Question: What jurisdiction, city, or county is the document associated with?
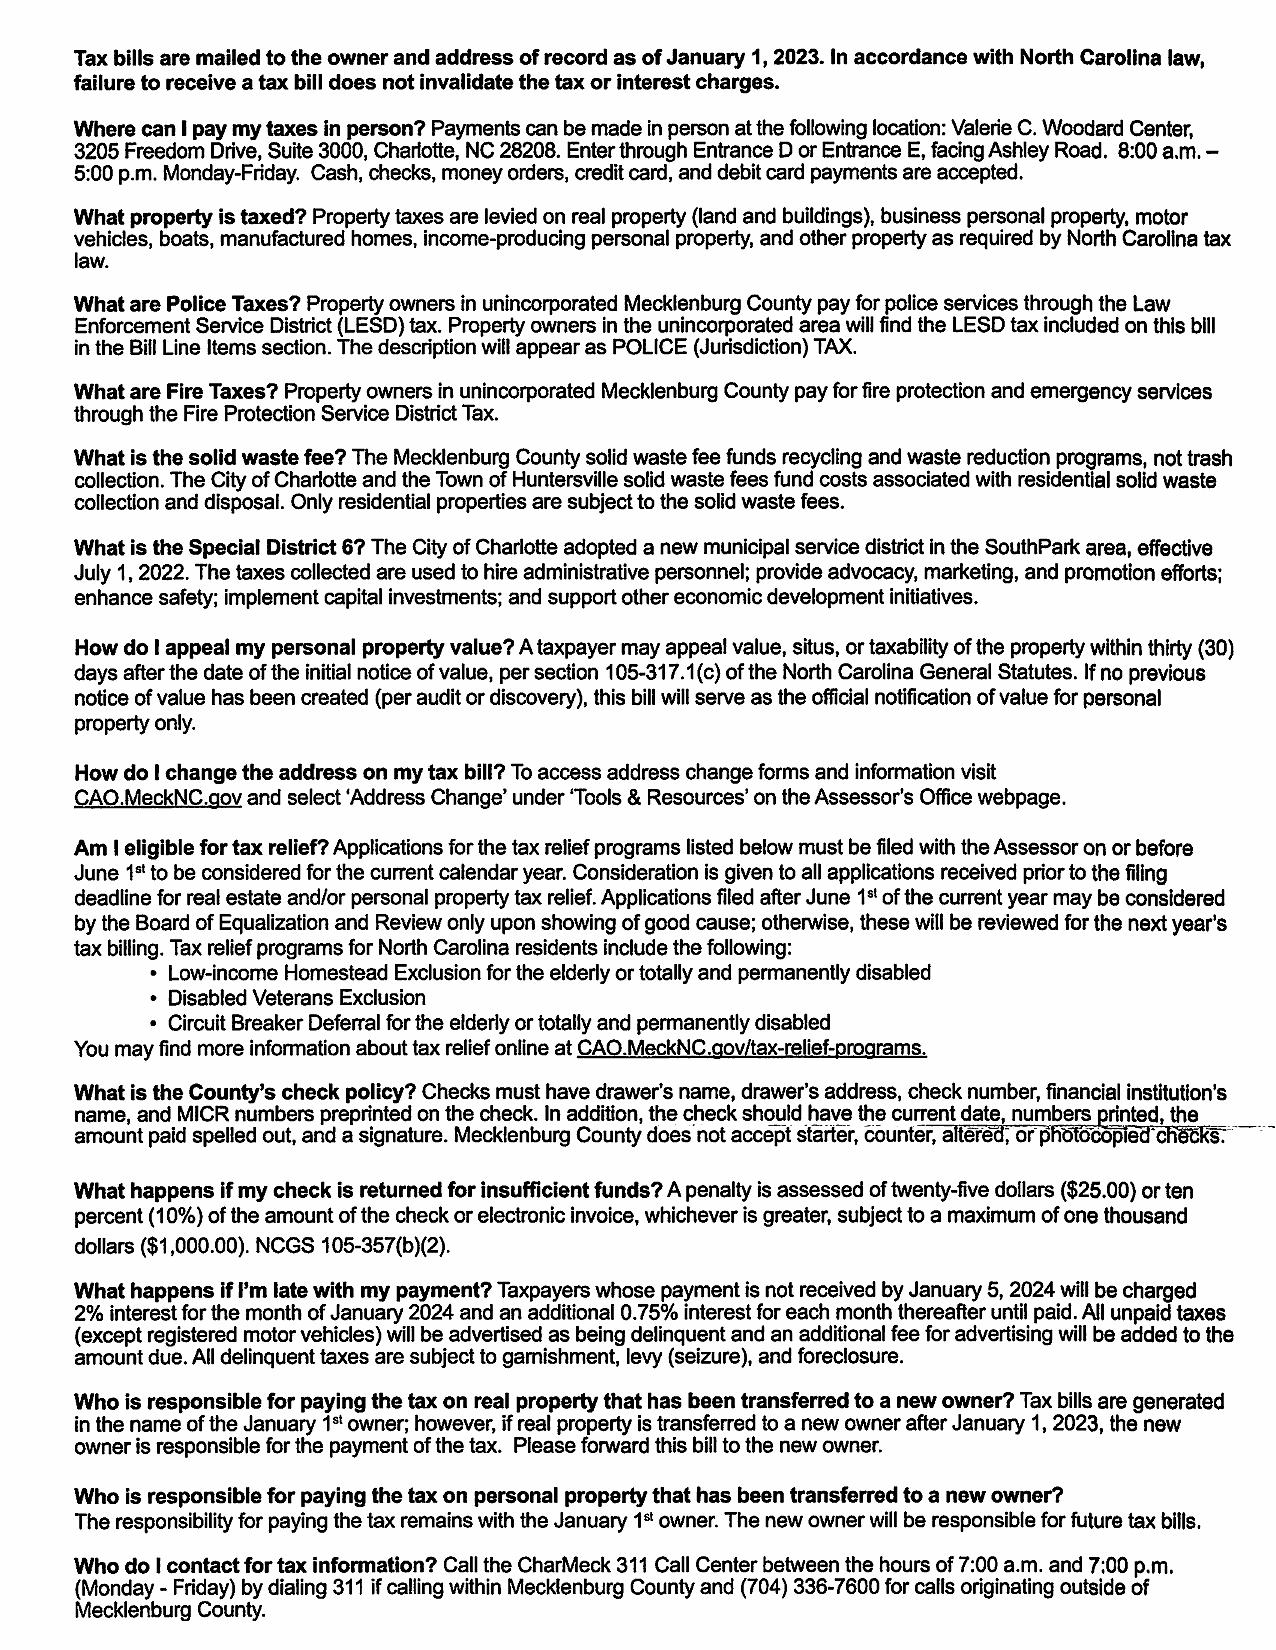
Answer: "Mecklenburg County"